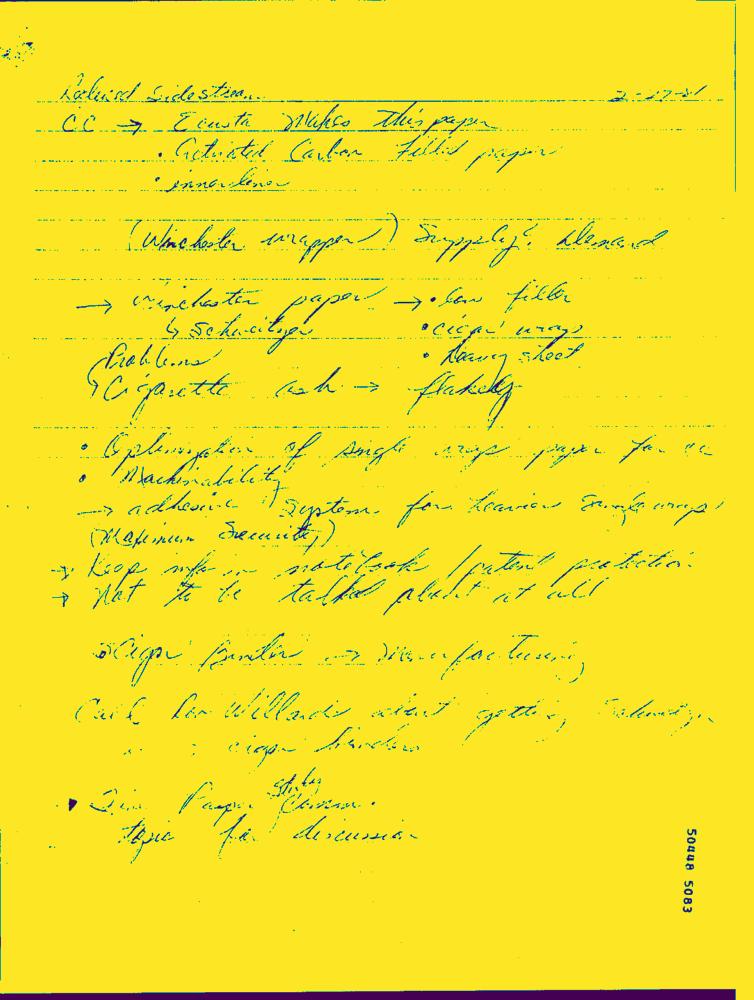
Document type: Hand-Written